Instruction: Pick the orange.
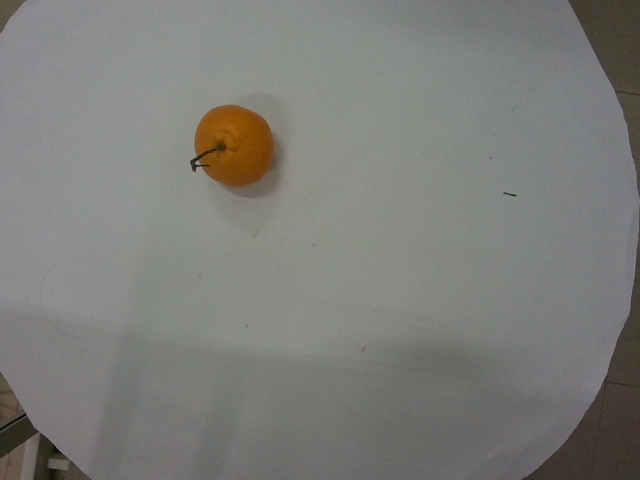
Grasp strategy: vertical